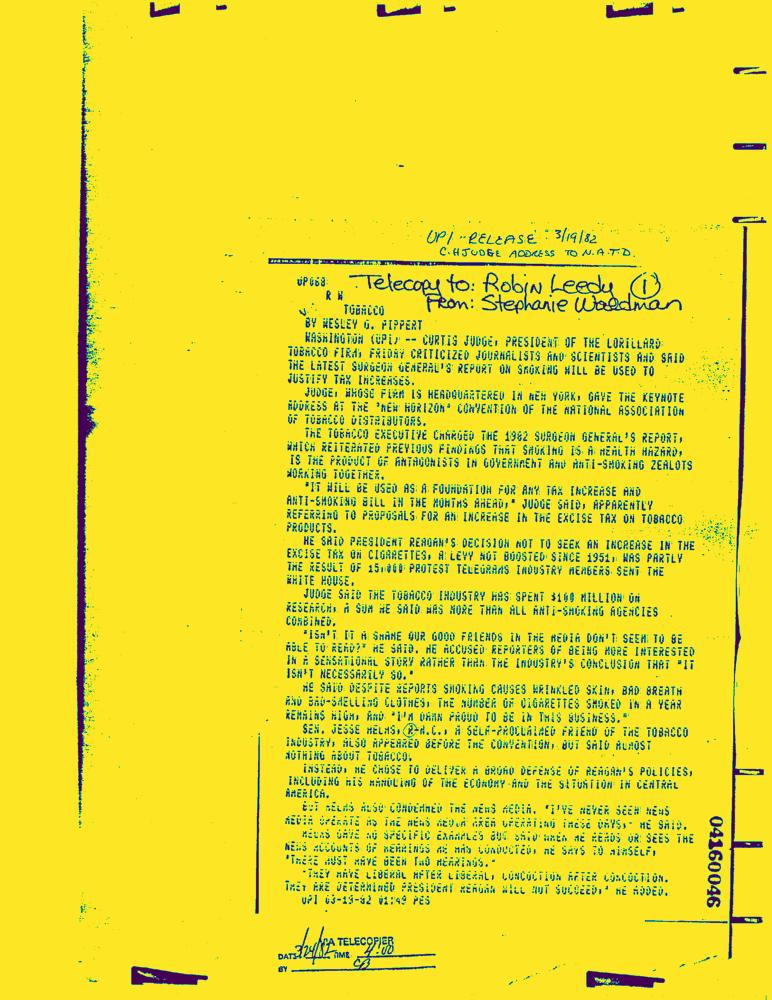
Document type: News-Article